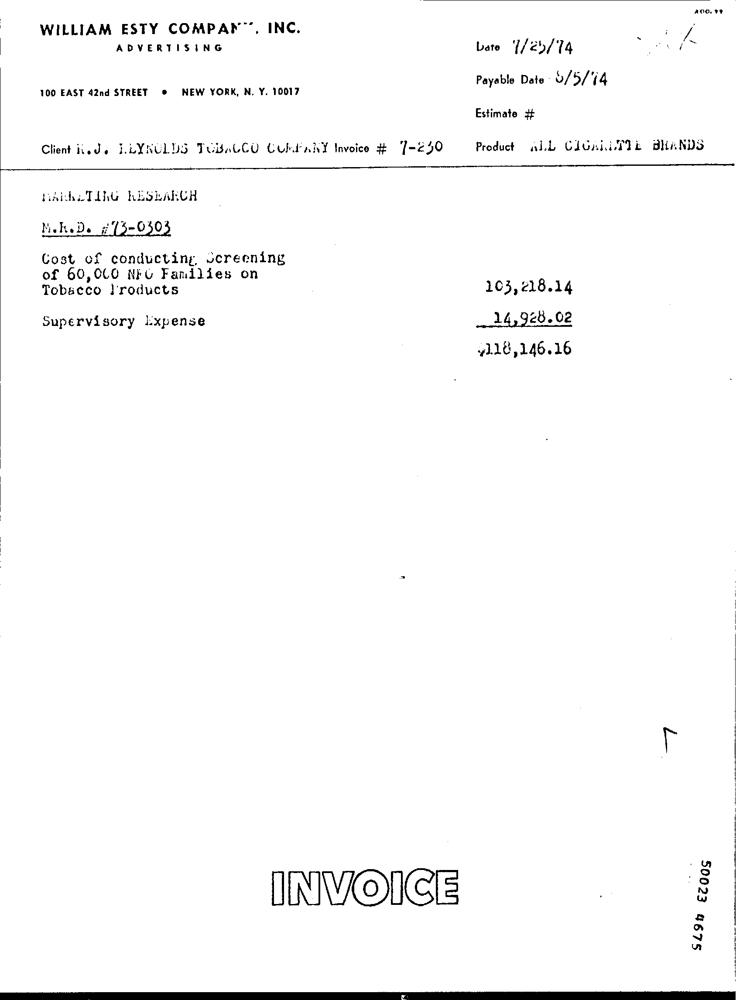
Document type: Invoice